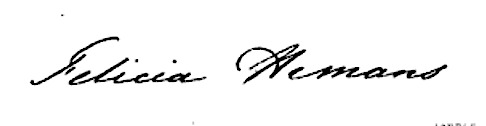
Signature of: felicia hemans